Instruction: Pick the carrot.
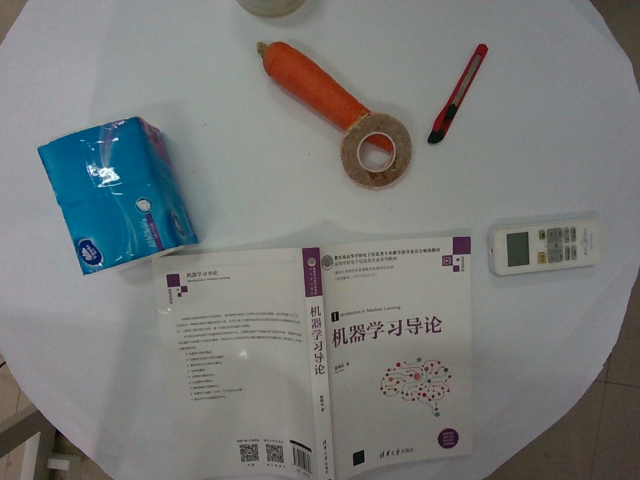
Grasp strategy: vertical